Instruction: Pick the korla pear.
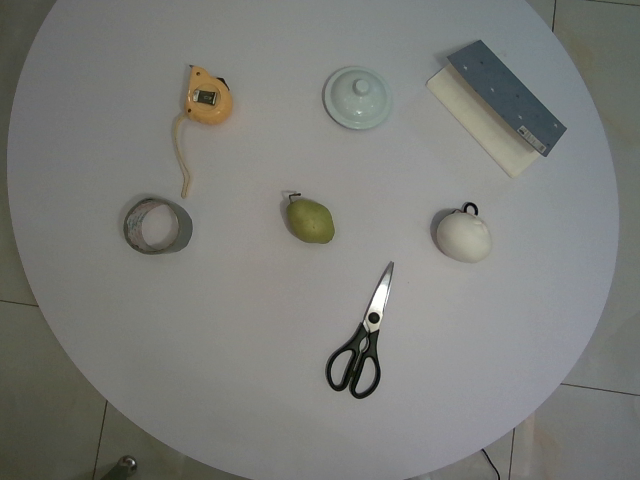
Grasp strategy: vertical